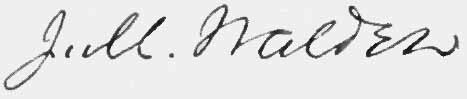
Signature of: john morgan walden